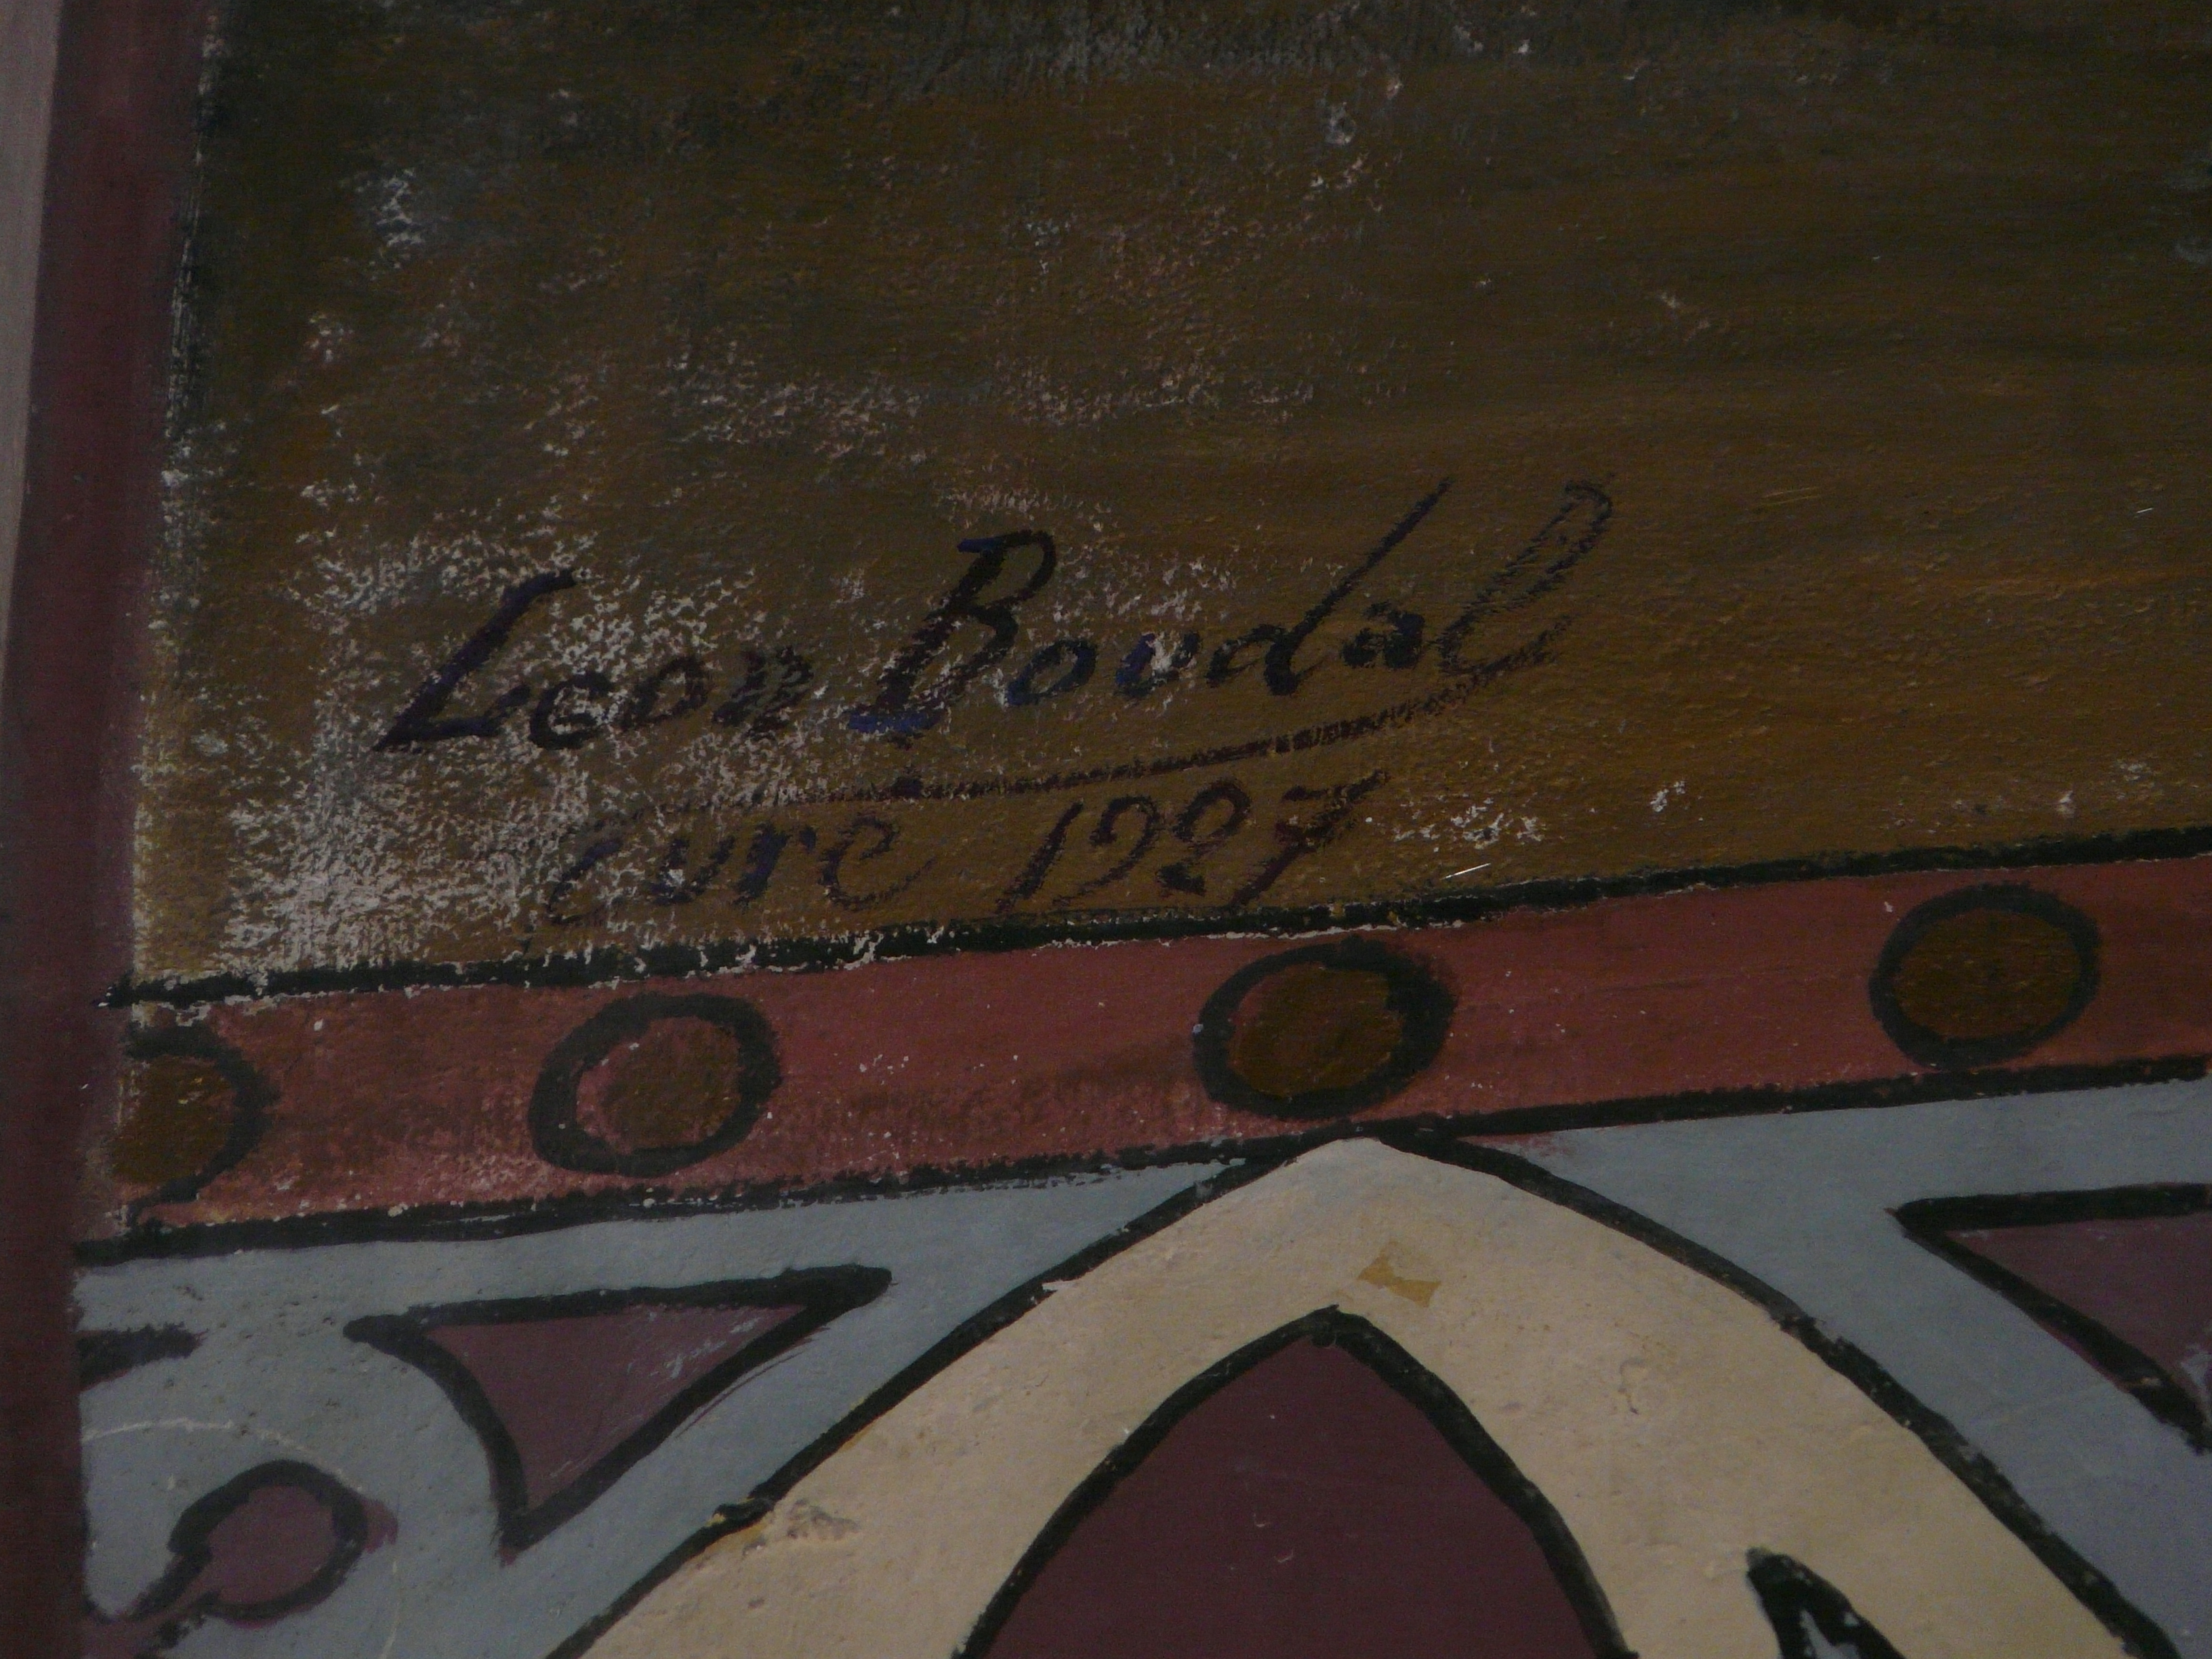
Signature of: léon boudal